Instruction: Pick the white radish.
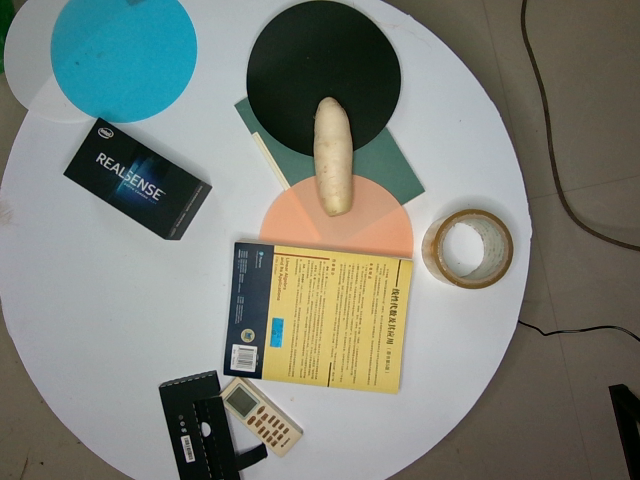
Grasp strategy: vertical